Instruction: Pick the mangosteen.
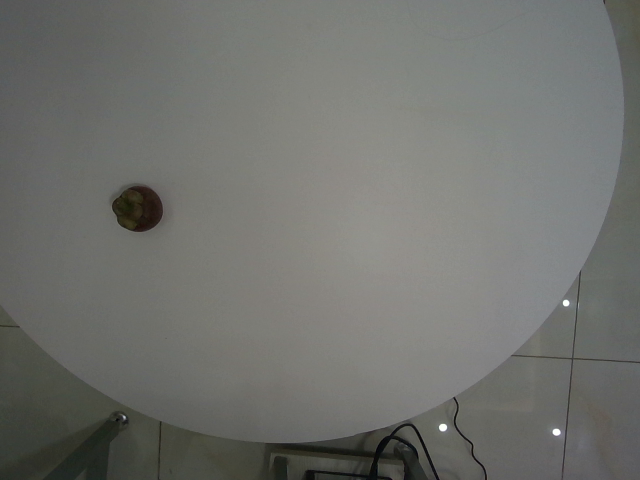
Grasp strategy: vertical